Question: By what date must an appeal be filed according to the document?
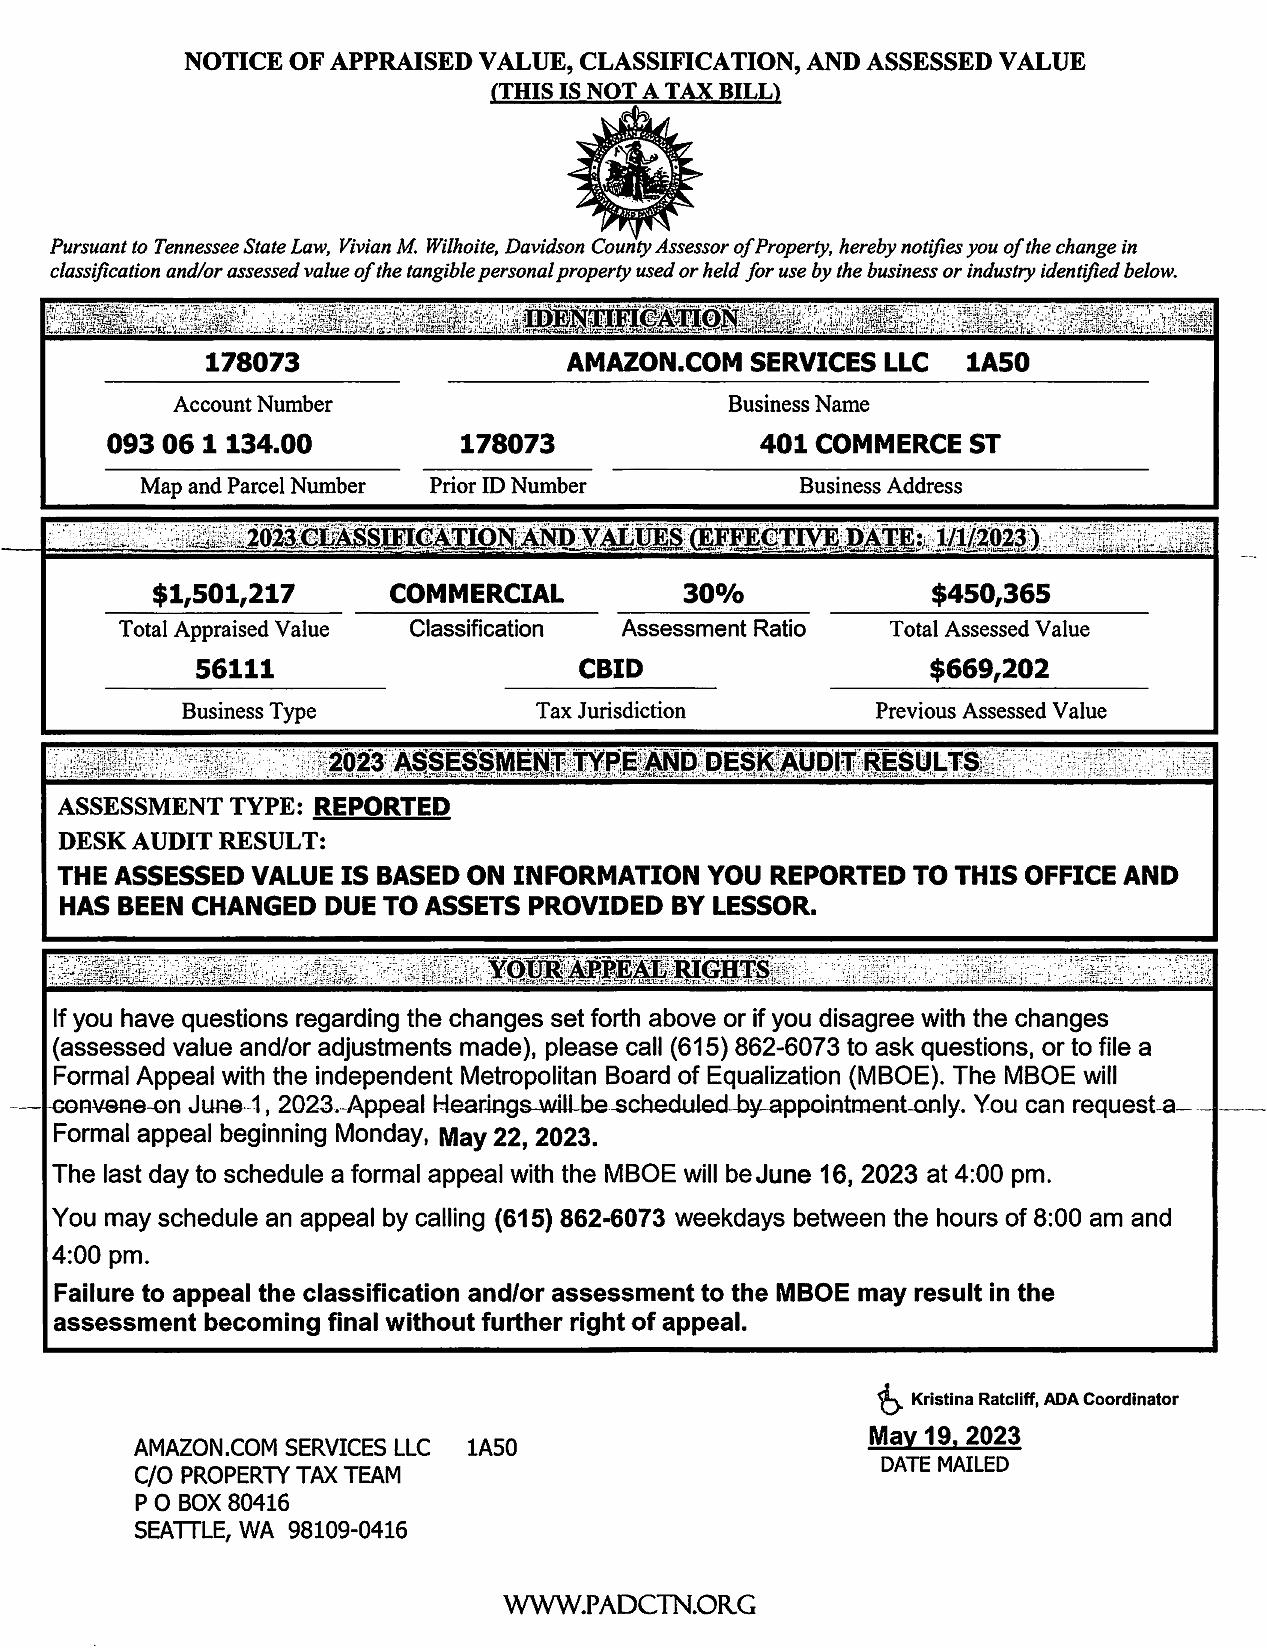
Answer: "16-Jun-23"